Question: What is the filing due date as per the document?
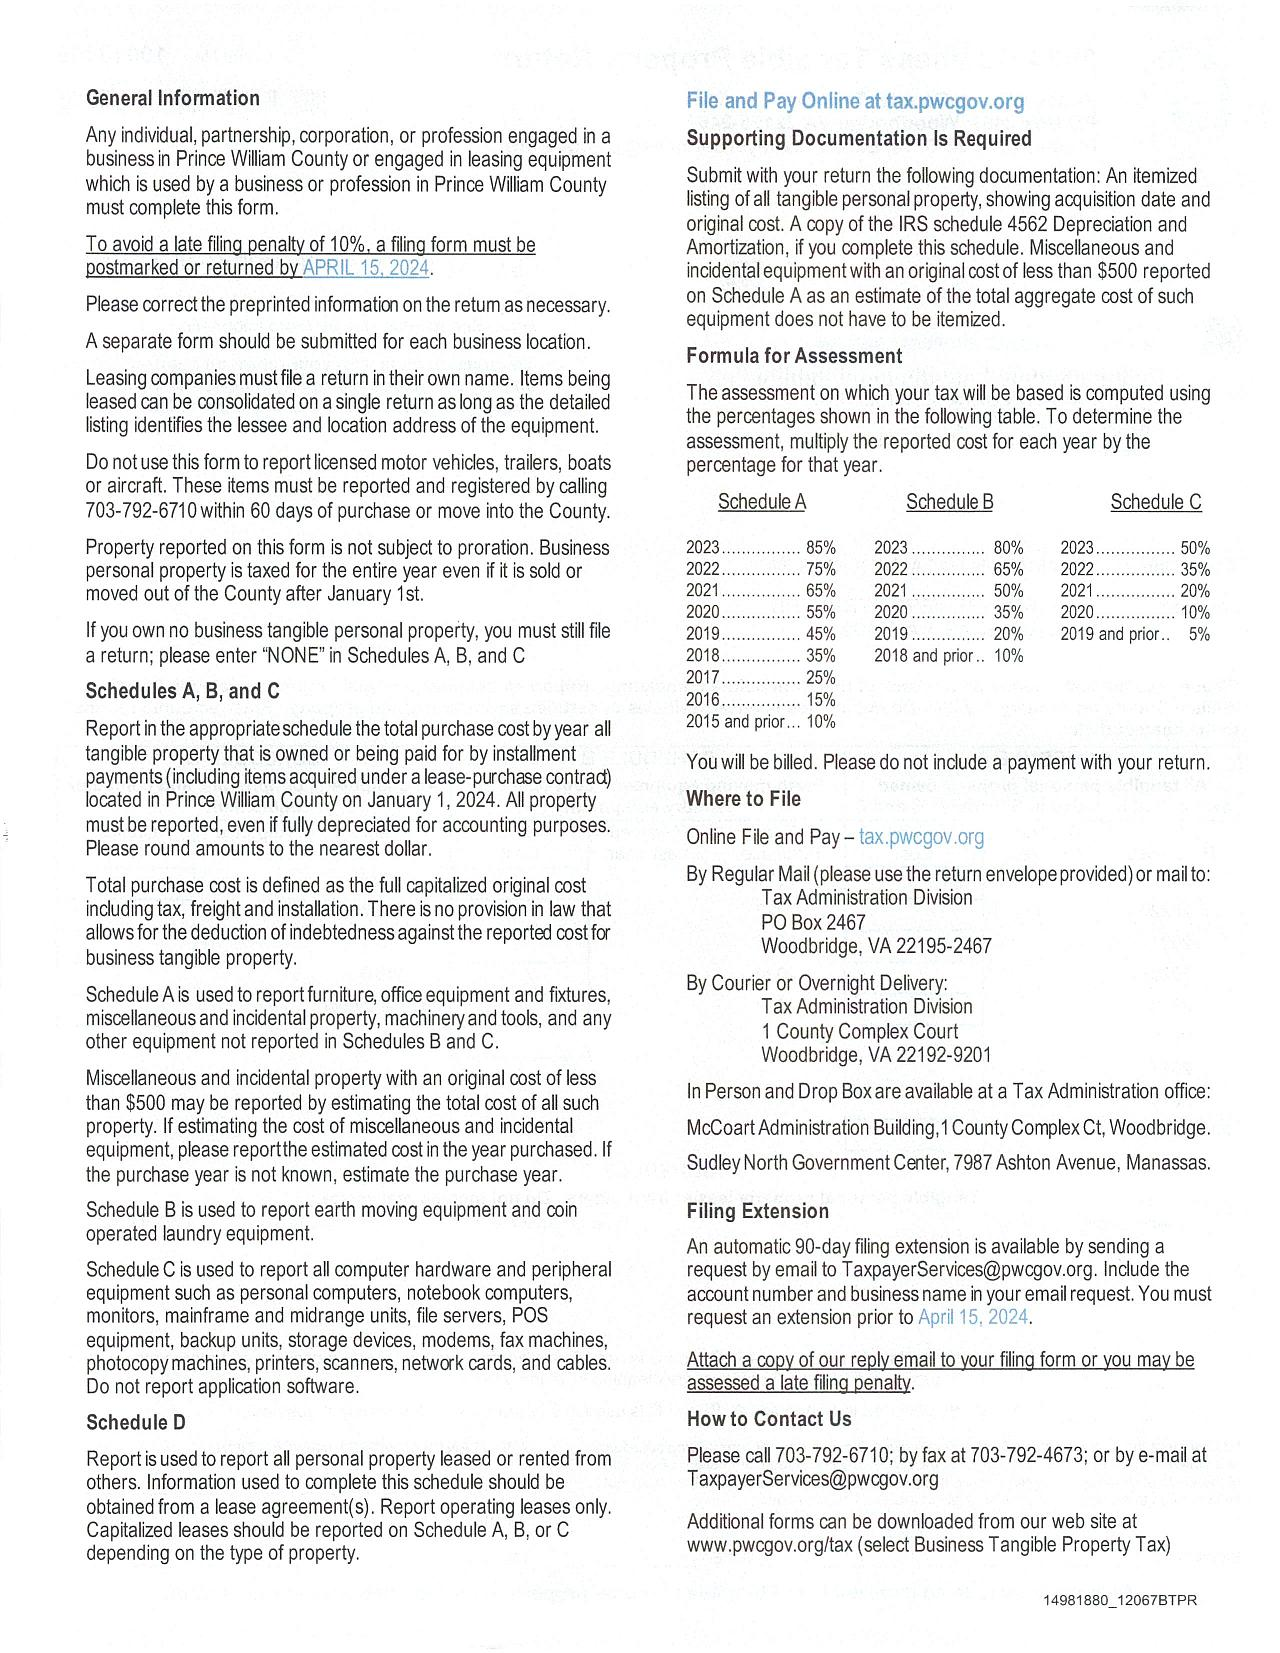
Answer: "15-Apr-24"